Question: How is the history relevant to the case?
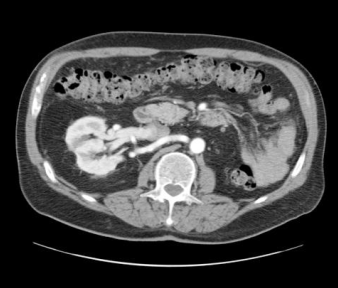
Answer: The patient's history of 72 Y/O MALE with hematuria. is key in understanding the case.